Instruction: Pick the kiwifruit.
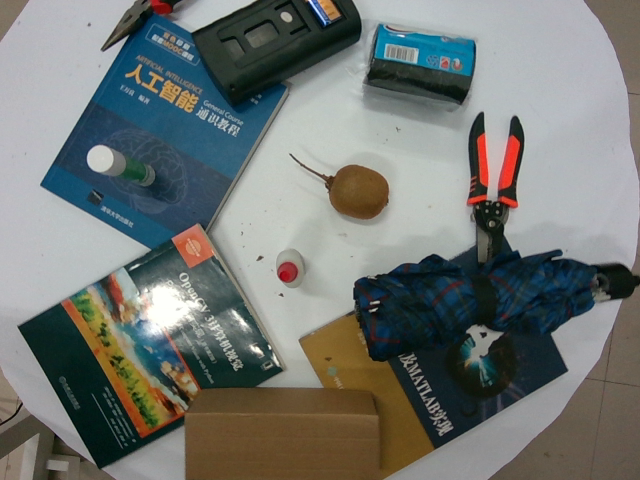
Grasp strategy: vertical